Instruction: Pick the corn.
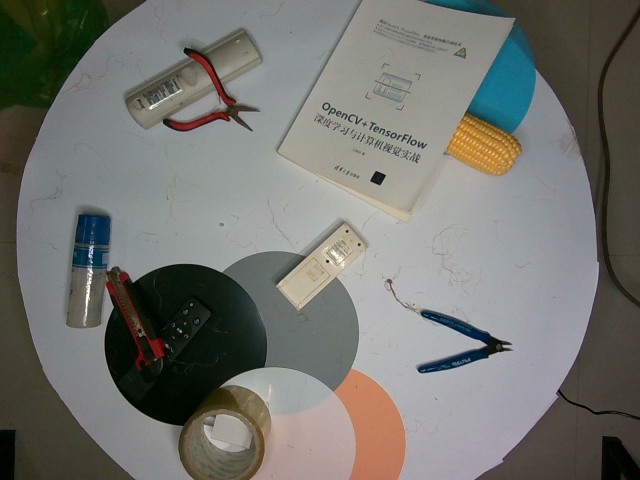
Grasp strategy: vertical